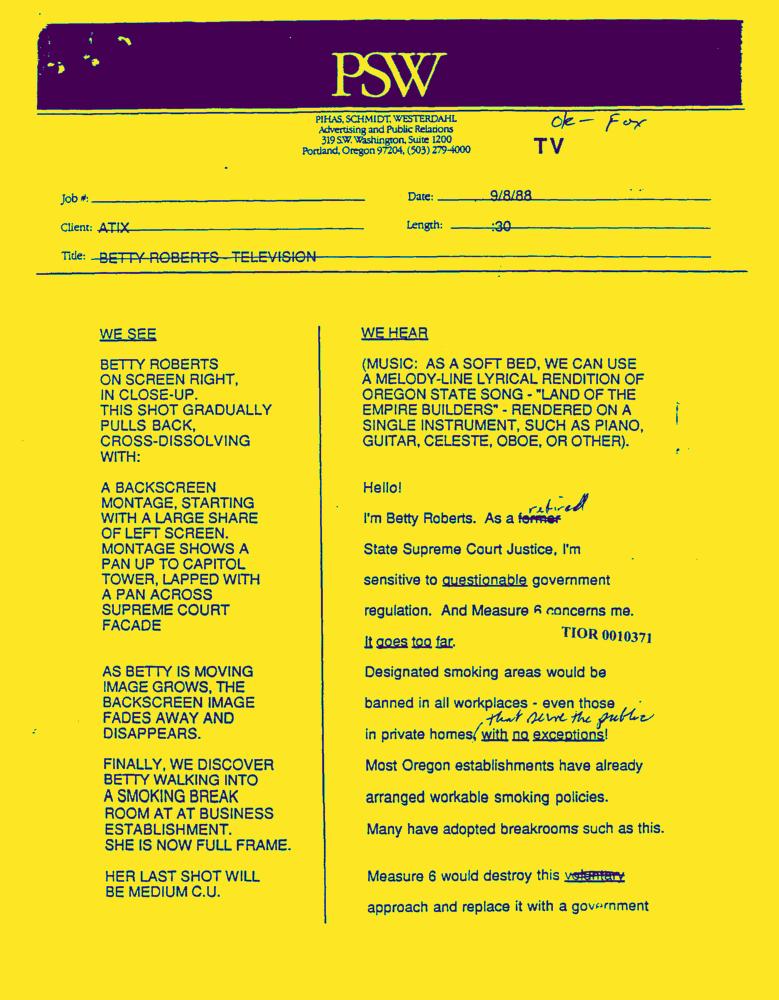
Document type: AD